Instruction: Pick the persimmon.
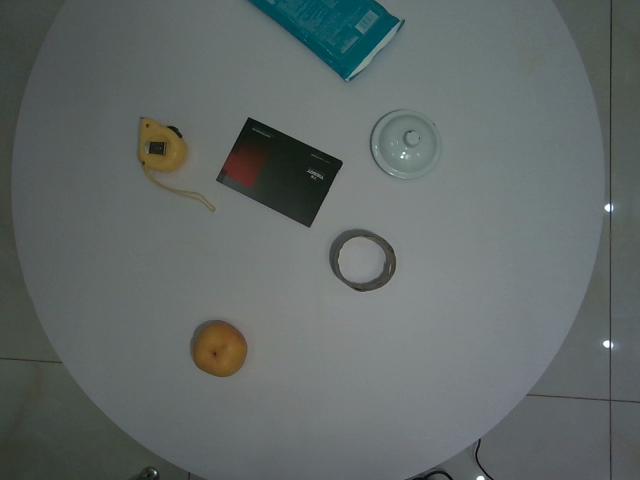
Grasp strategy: vertical